Question: What could the diagnosis suggest?
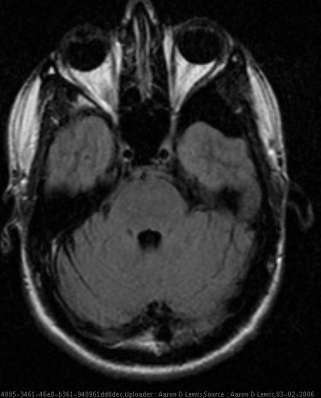
Answer: The possible diagnosis includes Arachnoid cyst
Epidermoid cyst
Dermoid cyst
Parasitic cyst
Cystic glioma
Chronic Hematoma.